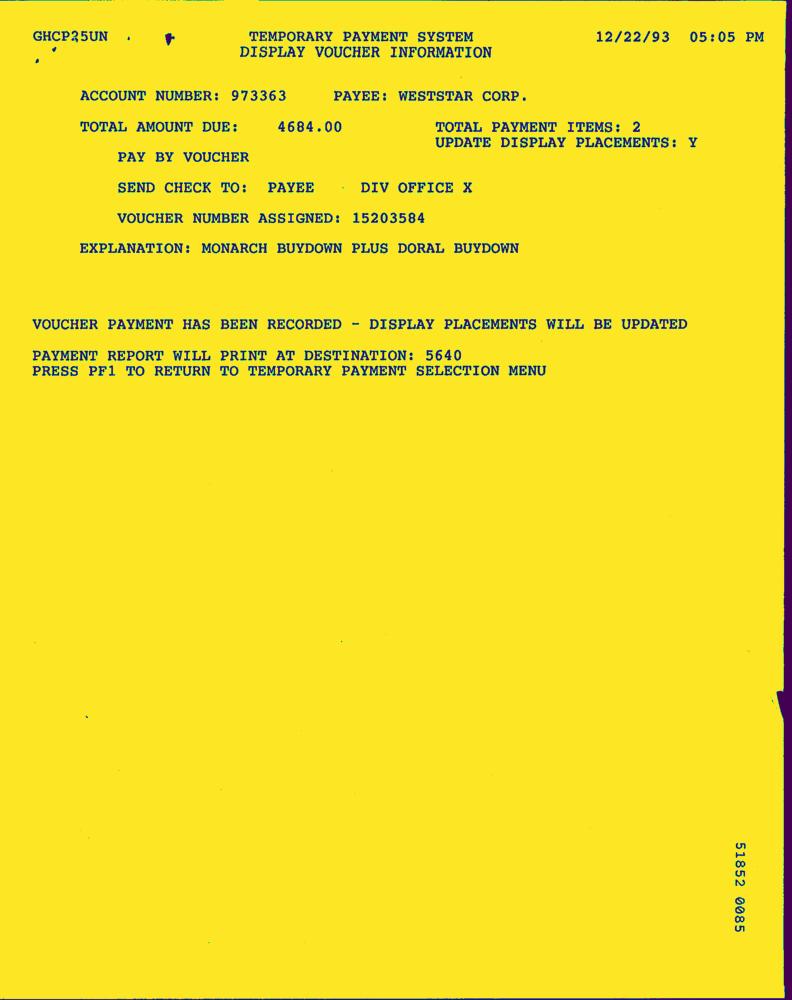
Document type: Invoice-Doc